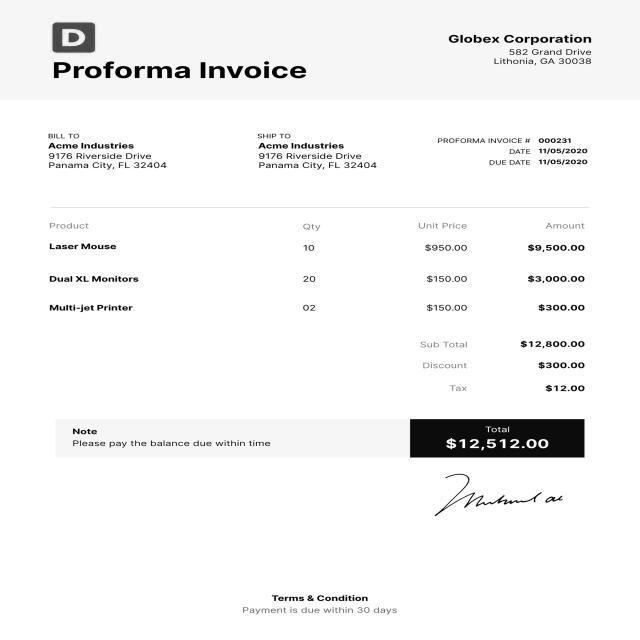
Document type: Invoice